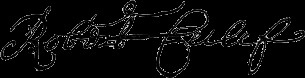
Signature of: robert calef